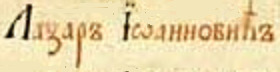
Signature of: lazar jovanović